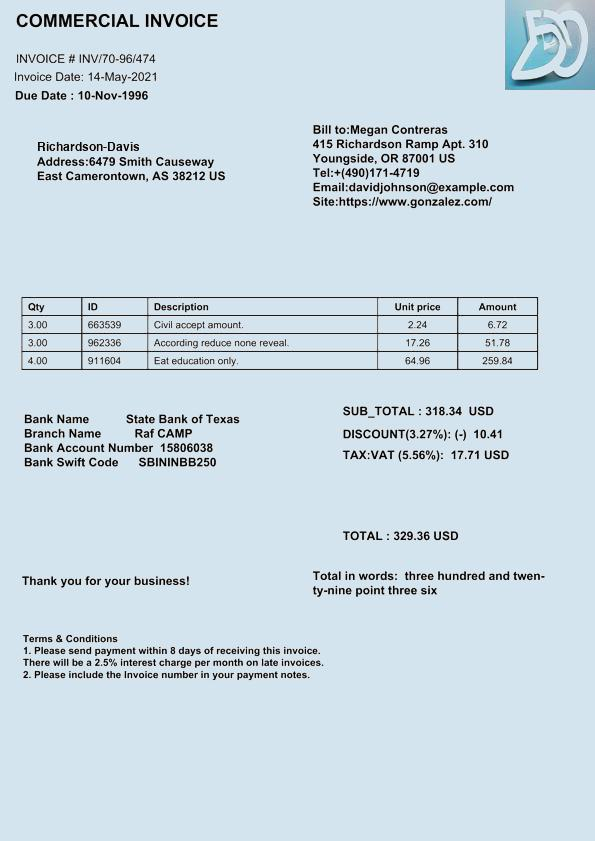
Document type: Invoice